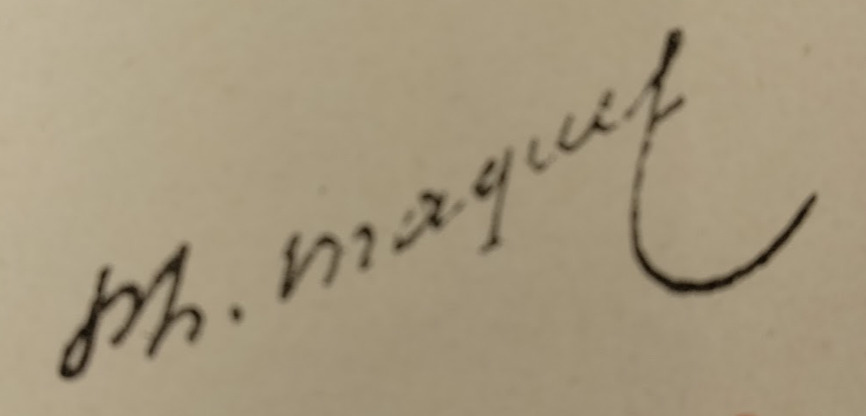
Signature of: philippe maquet